Question: How is the property described in the document?
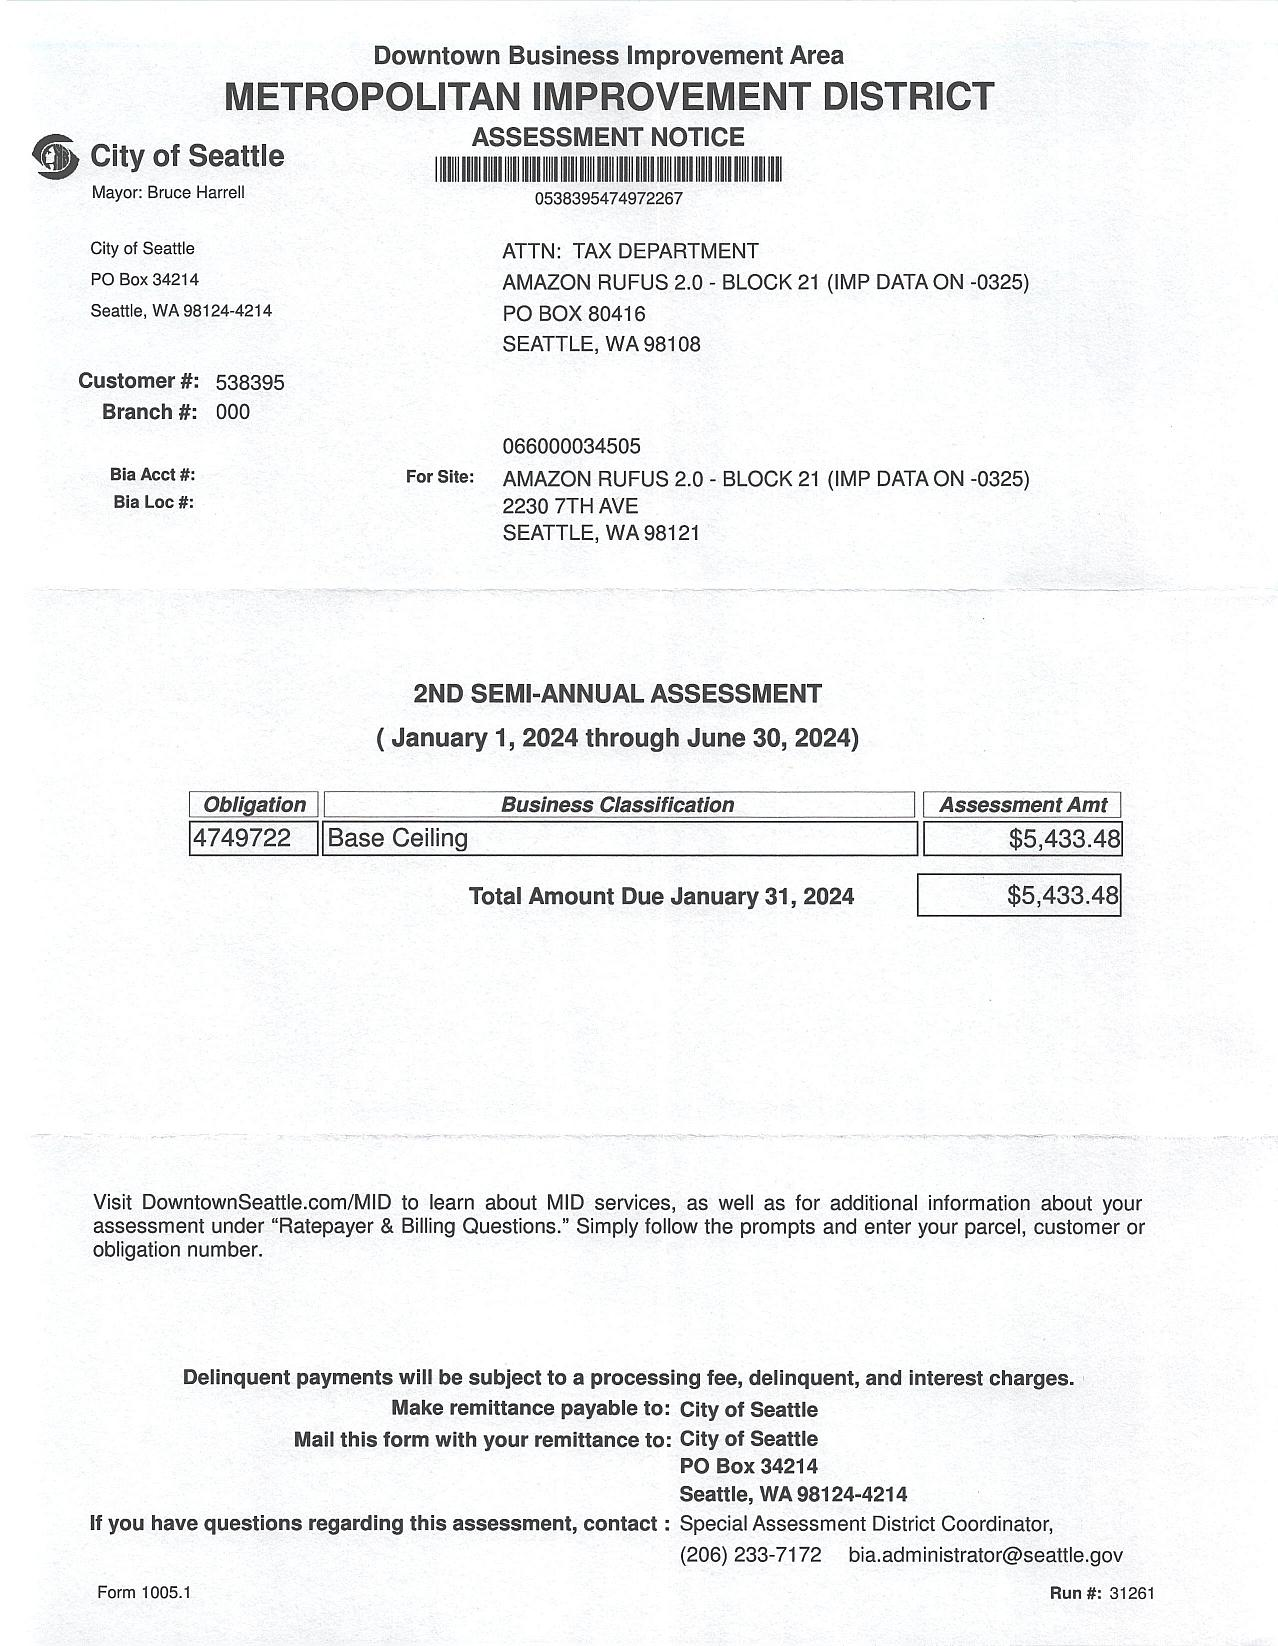
Answer: "Base Ceiling"